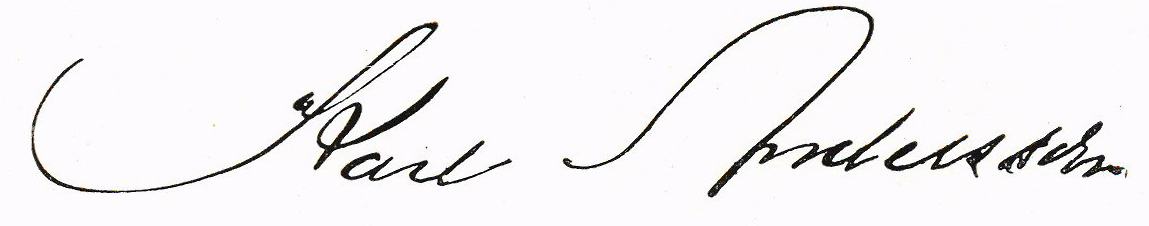
Signature of: karl andersson i eliantorp